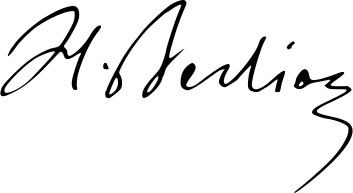
Signature of: hector berlioz